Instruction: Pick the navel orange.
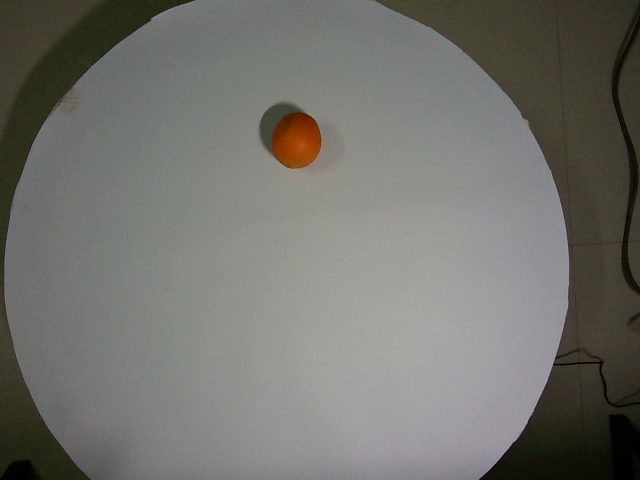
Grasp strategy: vertical